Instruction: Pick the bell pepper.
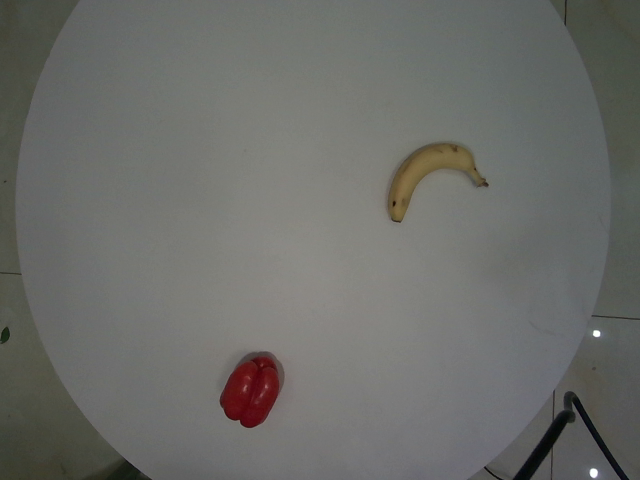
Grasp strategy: vertical